Patient: Female, age 49
A 49-year-old woman, born to nonconsanguineous parents in Laos, but who had lived in Canada for the past 30 years, presented in May 2010 with a 1-month history of weight loss, fatigue, cough, and intermittent low-grade fever. Her previous family and personal medical history were unremarkable. She could not recall being in contact with tuberculosis. Given that a 7-day course of levofloxacin treatment for presumed right lung pneumonia did not improve her symptoms, she was subjected to further examinations. An initial bronchoscopy showed friable, bleeding, and irregular mucosa of the right upper lobe entry. Biopsies were not feasible, but Ziehl-Neelsen and auramine stains of the bronchoalveolar lavage (BAL) were negative and cytology was normal. A thoracic computed tomography (CT) scan revealed atelectasis caused by an 8 x 7 cm irregular mass impacting the right superior lobar bronchus along with multiple mediastinal and hilar adenopathies (Figure 1a).
Since the most probable diagnosis was a neoplastic process, the patient was discharged home to await a scheduled transthoracic biopsy (TTB). However, when a previous BAL culture was found to be positive for acid-fast bacilli (AFB), she was readmitted to rule out active tuberculosis. Upon presentation, she was afebrile and her vital signs were normal. There was no regional adenopathy, and the physical examination was normal except for reduced vesicular murmur sounds on auscultation over the right lung. The peripheral white blood cell count was 26 x 109/L, with 21 x 109/L neutrophils and 3 x 109/L lymphocytes. The inflammatory syndrome was considered important due to a serum C-reactive protein concentration of 111 mg/L and erythrocyte sedimentation rate of 25 mm/h. The procalcitonin concentration was 19 mug/L. The hemoglobin level was 71 g/L with a mean corpuscular volume of 73 fL, and the platelet count was at 766 x 109/L. Other routine biochemical tests were normal. Polymerase chain reaction (PCR) performed 3 days after admission, using morning sputum, was negative for Mycobacterium tuberculosis complex. On the fourth day, the patient developed fever with purulent expectorations. While other investigations were being pursued, treatment for post-obstructive pneumonia was initiated with piperacillin-tazobactam.
An endobronchial ultrasound (EBUS) revealed purulent secretions and a diminished right superior lobar bronchus caliber. Multiple transbronchial needle aspirations of adenopathies were also performed. Two days later, the patient's condition necessitated her transfer to the intensive care unit (ICU), and vancomycin was added. The peripheral white blood cell count was 47 x 109/L and a chest X-ray film showed a new infiltration process affecting the right lower lobe and median lobe with an important pleural effusion. Analysis of the pleural fluid showed an uncomplicated exudative effusion (pH >7.2) with a predominance of lymphocytes. On the fourth day in the ICU, endotracheal intubation and support with amines were required for septic shock. The results of mediastinoscopy biopsies followed by a TTB of the mass lesion were non-diagnostic, showing only extensive fibrosis and unspecific acute and chronic reactive lymphoid infiltrates. Granuloma formation was not observed.
On the eight day in the ICU, the first preliminary report of the initial BAL sample revealed that it was positive for M. colombiense, as shown by analyzing genomic deletions and rRNA 16S gene sequencing (Quebec Public Health Laboratory). As radiologic control had also deteriorated (Figure 1b), the decision to commence treatment on the same day with rifampicin, clarithromycin, and ethambutol was taken. Later sensitivity analysis by broth microdilution revealed that M.colombiense was susceptible to clarithromycin with a minimum inhibitory concentration (MIC) of 0.25 mg/L. Rifampin's MIC was 4 mg/L and ethambutol's MIC was >16 mg/L. Although ethambutol and rifampin are useful clinically in cases of Mycobacterium avium complex infections, breakpoints for determining susceptibility and resistance have not been established by the Clinical and laboratory standards institute M24-A2 (CLSI M24-A2). HIV tests were repeatedly negative. Two days later, multiple organ failure (MOF) developed. Since the previous mediastinoscopy culture was positive for a multiresistant Pseudomonas aeruginosa strain (Table 1), vancomycin was stopped and piperacillin-tazobactam was changed to doripenem and tobramycin. On the patient's 27th day in the ICU, administration of anti-Pseudomonas antibiotics was terminated because her clinical condition was stable. However, when 2 tracheal aspirates were found to be positive for susceptible P. aeruginosa (Table 1) and clinical deterioration was again noted, treatment with piperacillin-tazobactam and ciprofloxacin was started. Unfortunately, the patient died from septic shock with MOF on the 34th day in the ICU.
Interestingly, almost every culture performed during the patient's hospitalization was positive for M. colombiense (Table 1). Although cytomegalovirus (CMV) serology was not performed for this patient before her death, samples from the final bronchoscopy grew CMV in fibroblast cell culture many days later (Table 1). The pathologist also identified CMV inclusions in the lungs, mediastinal adenopathies, thyroid gland, pancreas, and adrenal glands (Figure 2a). This observation was also confirmed by immunohistochemistry (Figure 2b).
Post-mortem examination of the right lung revealed an organizing pneumonia, and the mediastinum contained a lot of adherence, fibrosis, and adenopathies with lymphoid hyperplasia. No granuloma formation was detected in the lungs or in any of the other organs examined. An immunologic investigation performed before the death of our patient revealed normal counts of lymphocyte populations (CD4+, CD8+, CD19+, CD56+) and normal levels of immunoglobulins. We concluded that a genetic immunological deficit was very unlikely because of the late presentation of symptoms:at the age of 49 years:and the absence of significant family or personal medical history. Instead, we suspected an acquired deficit; thus, we tested for the presence of anti-IFN-gamma autoantibodies in the patient's plasma. The IFN-gamma titer:defined as the dilution of a patient's plasma that inhibits 50% fixation of 125 pg/mL IFN-gamma in a standard IFN-gamma ELISA assay (eBioscience ELISA kit):was positive at 1:53725. Therefore, the final diagnosis was immunodeficiency secondary to the production of autoantibodies against IFN-gamma, which resulted in post-obstructive pneumonia caused by lymphadenitis and disseminated infection of M. colombiense. The clinical course was complicated by the presence of multiresistant P. aeruginosa infection post-EBUS mediastinitis, CMV pneumonitis with dissemination, and finally, susceptible P. aeruginosa ventilator-associated pneumonia with septic shock and MOF leading to death.
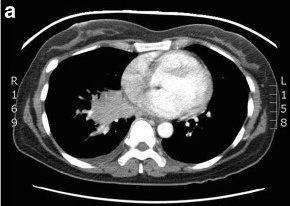
Image caption: a; Thoracic CT scan at presentation. Irregular mass impacting the right superior lobar bronchus.